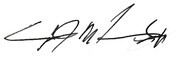
Signature of: james manning jr